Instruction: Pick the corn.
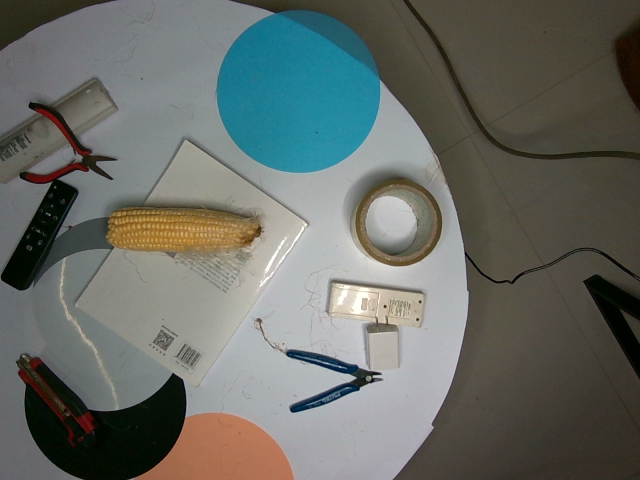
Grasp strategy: vertical